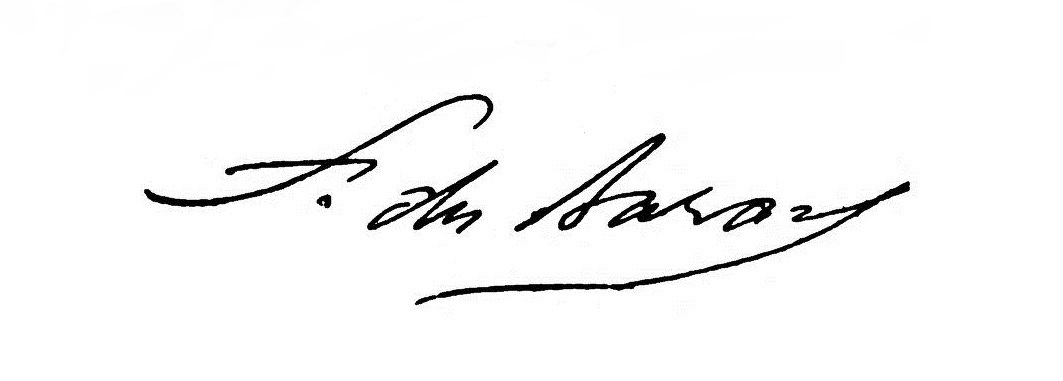
Signature of: françois claude du barail